Question: What is the mailing or notice date provided in the document?
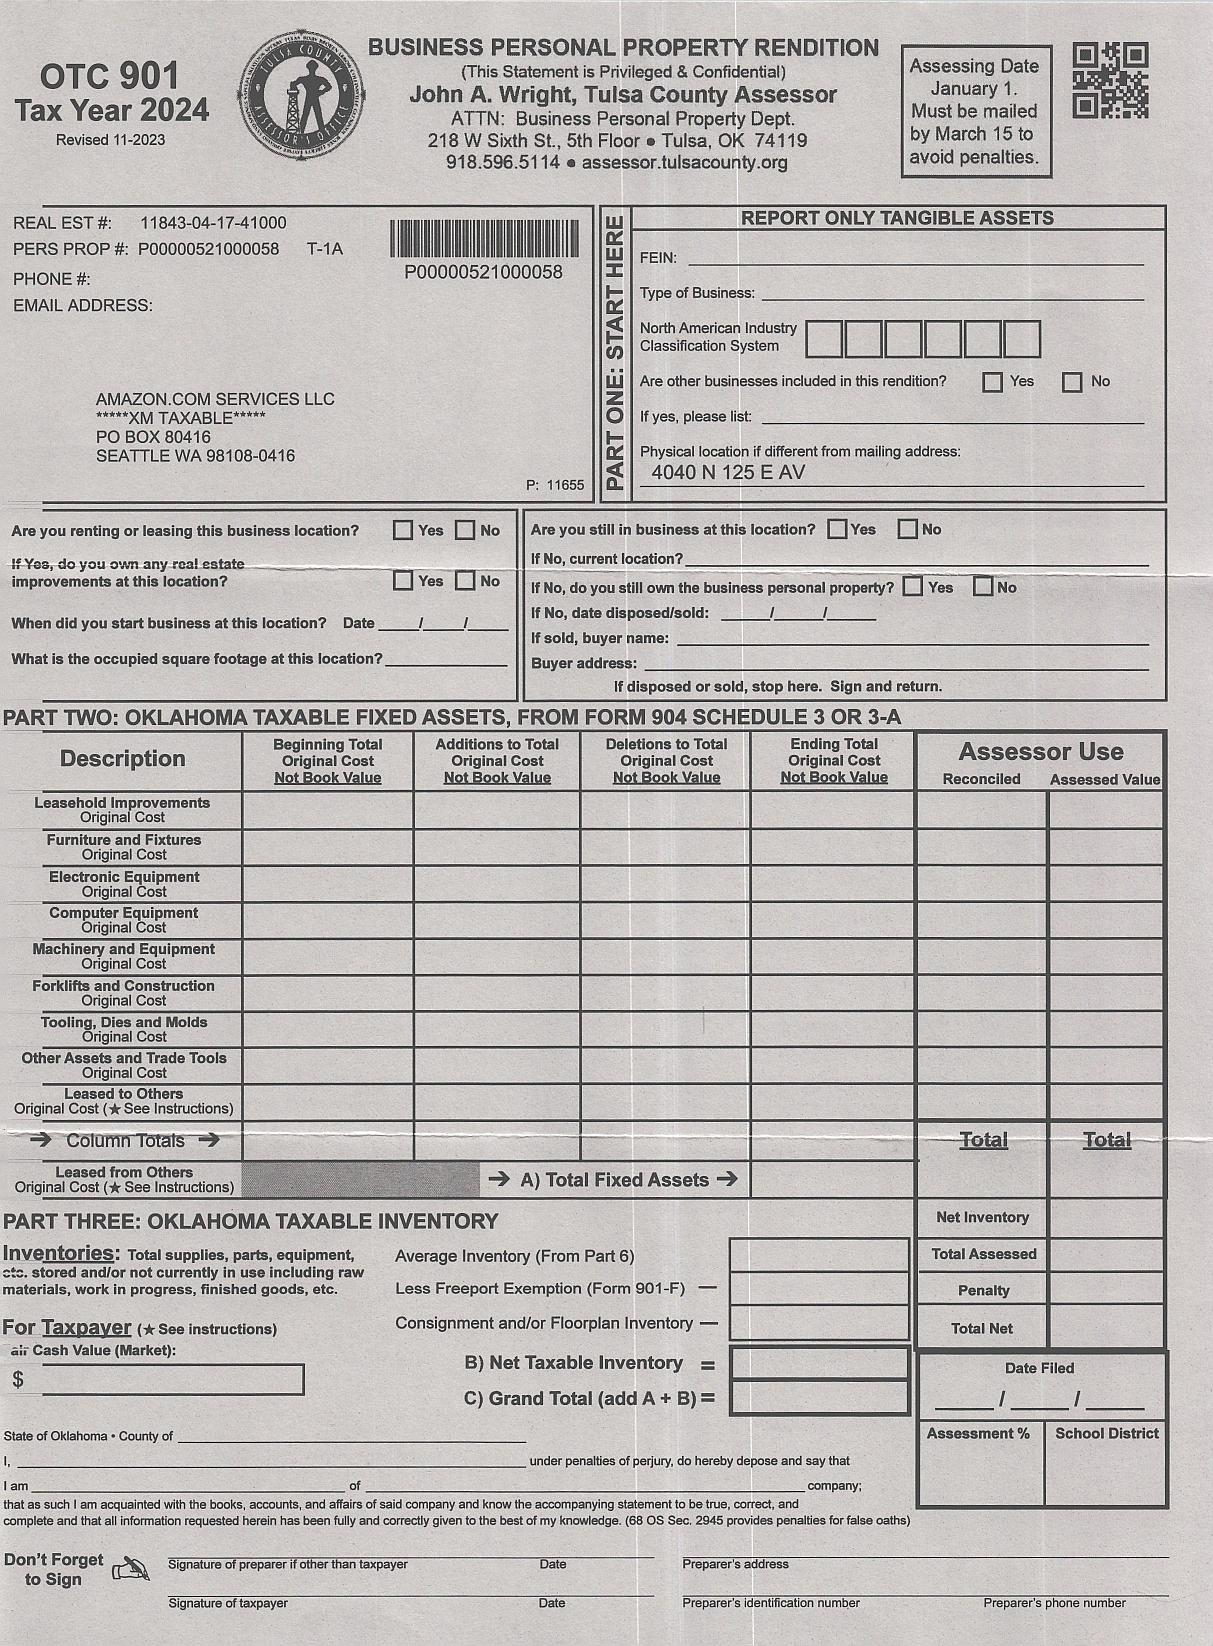
Answer: "1-Jan"